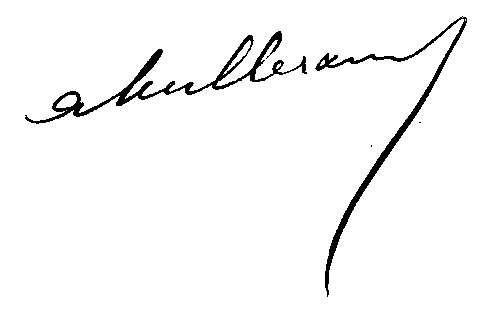
Signature of: alexandre millerand